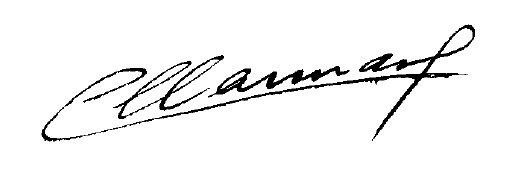
Signature of: césar carlos carman